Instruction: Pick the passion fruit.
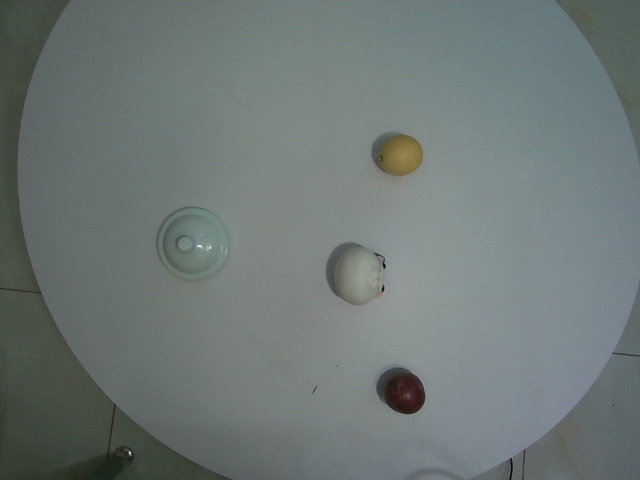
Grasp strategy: vertical